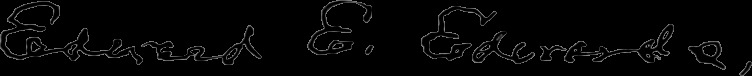
Signature of: edward e edwards